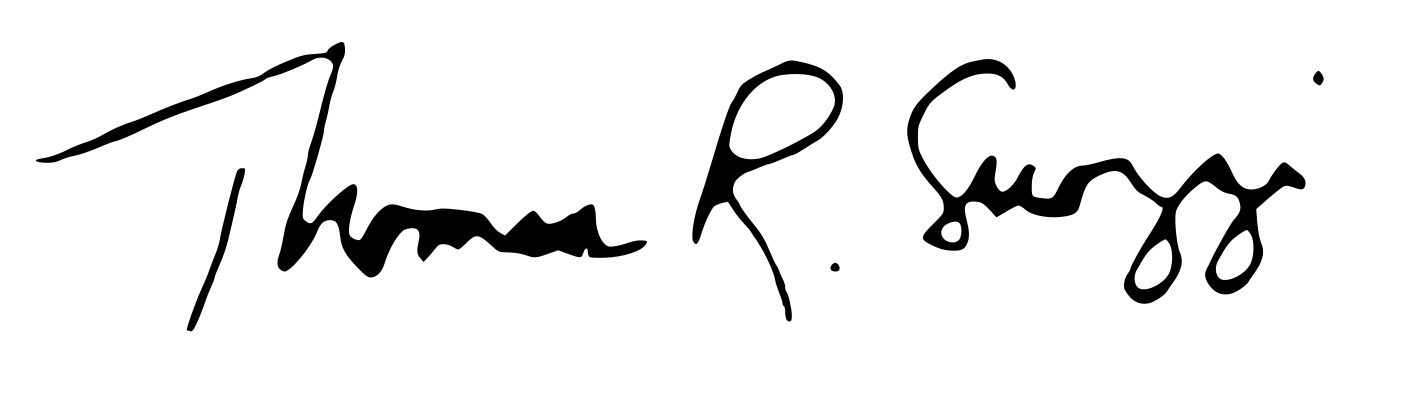
Signature of: thomas suozzi